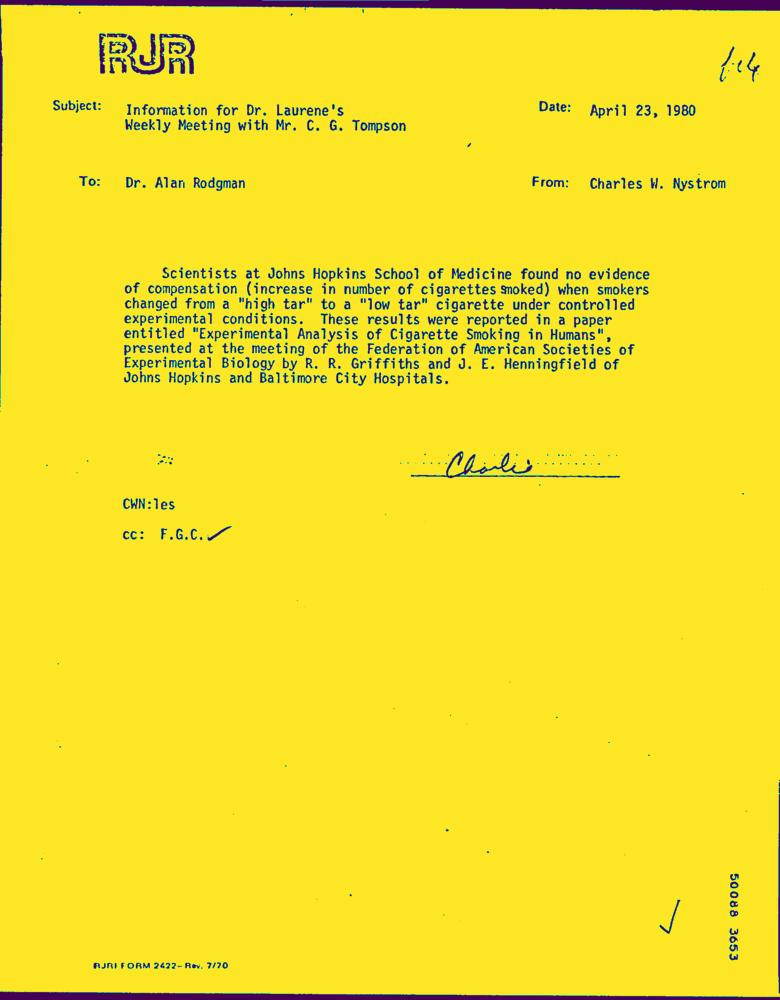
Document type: Letter-Doc